Question: Which state is mentioned in the document?
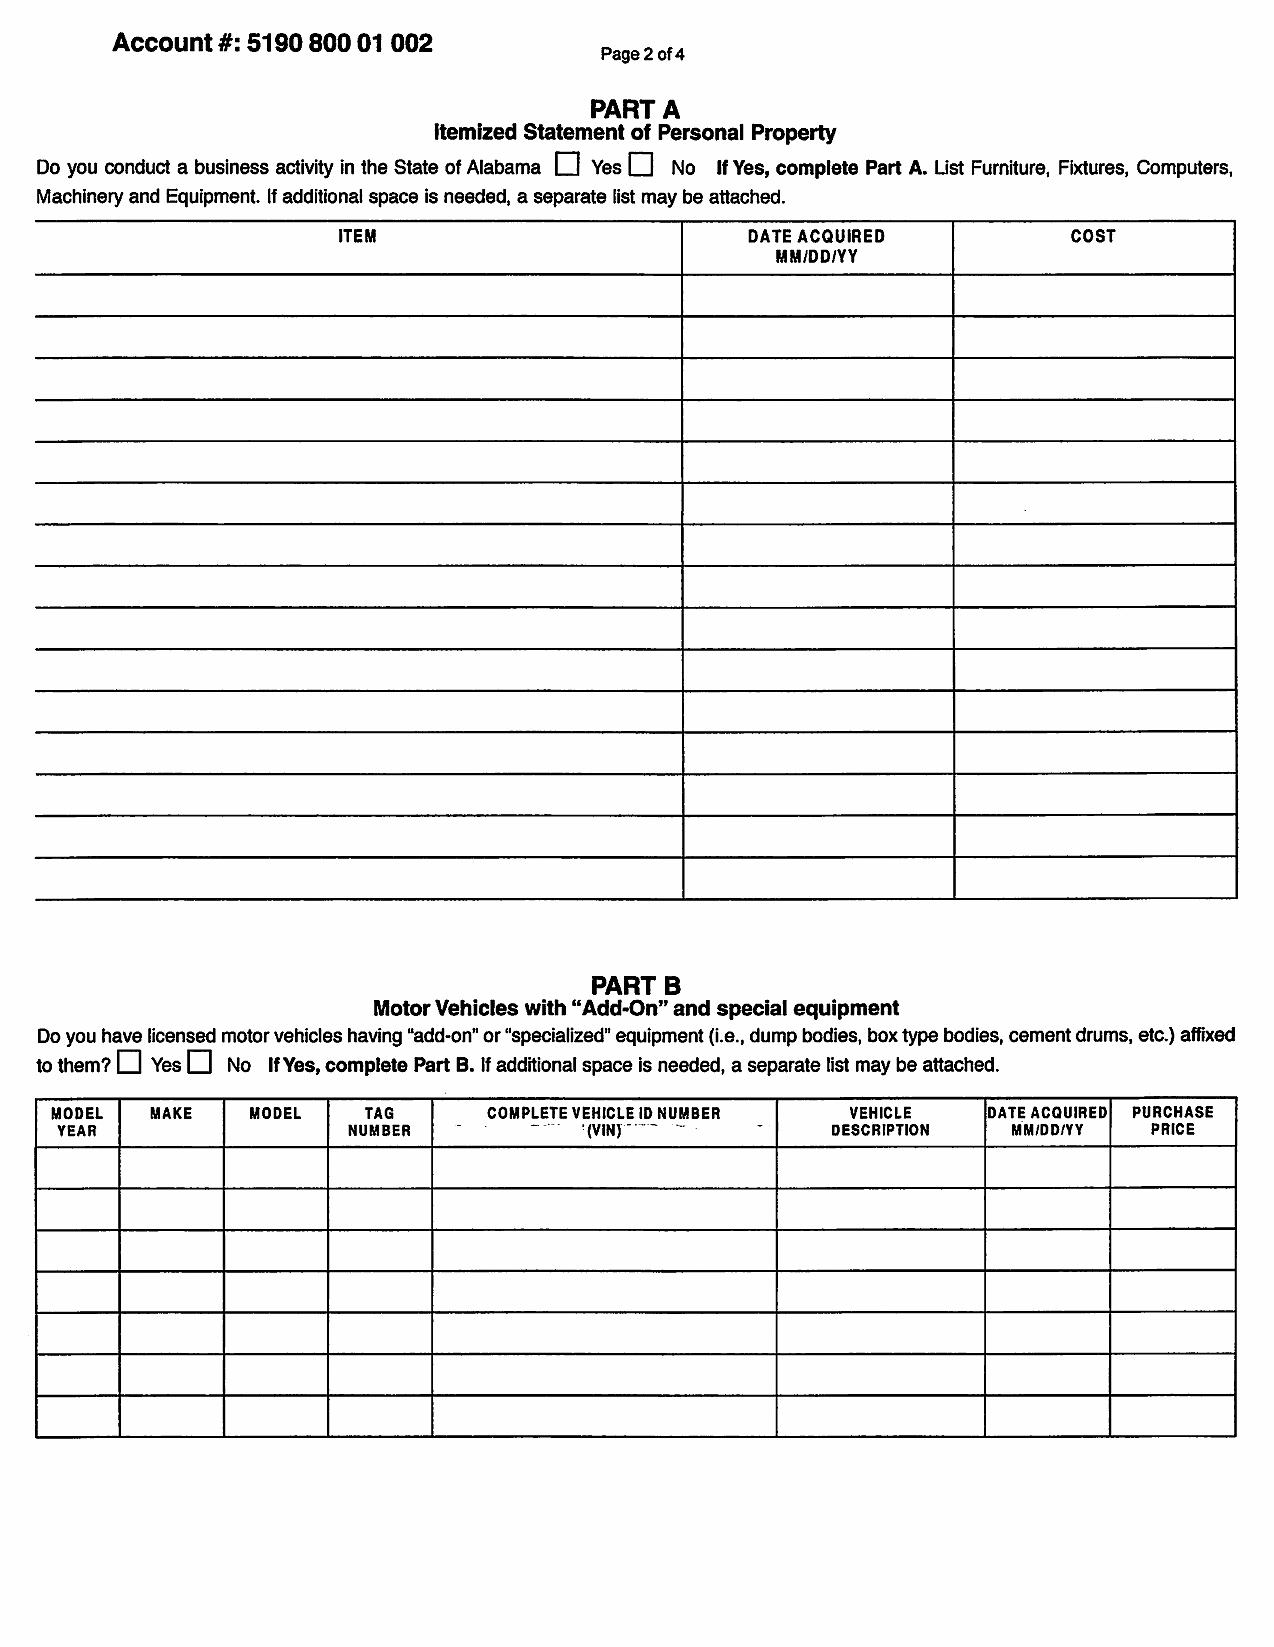
Answer: "Alabama"